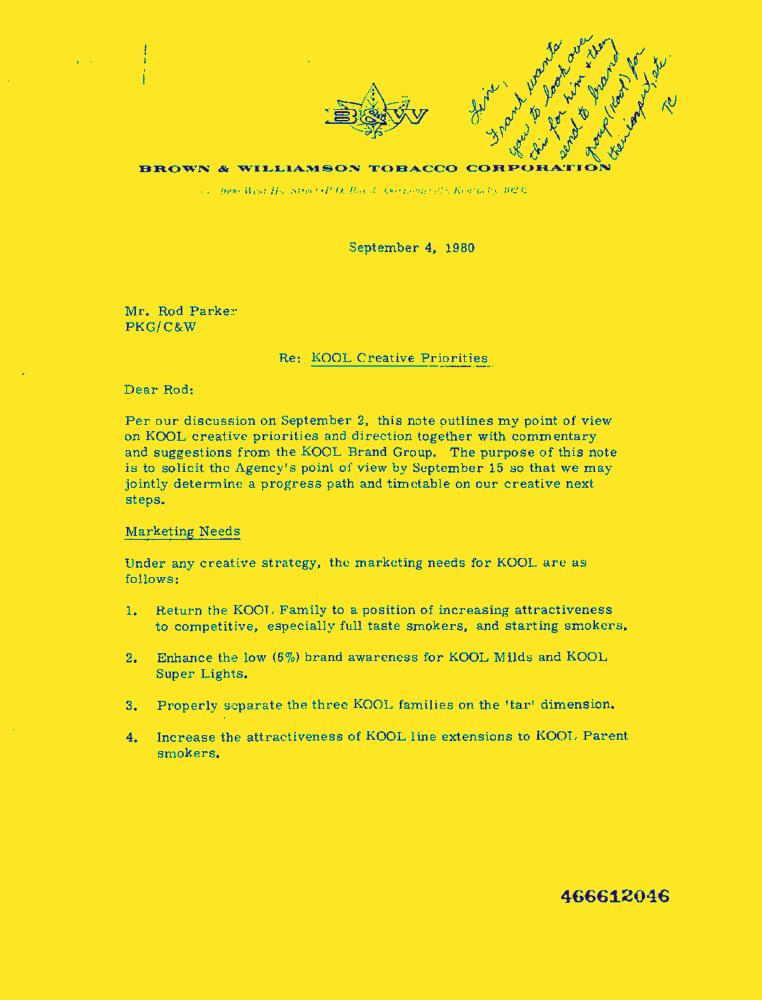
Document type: Letter-Doc